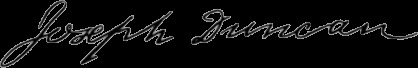
Signature of: joseph duncan